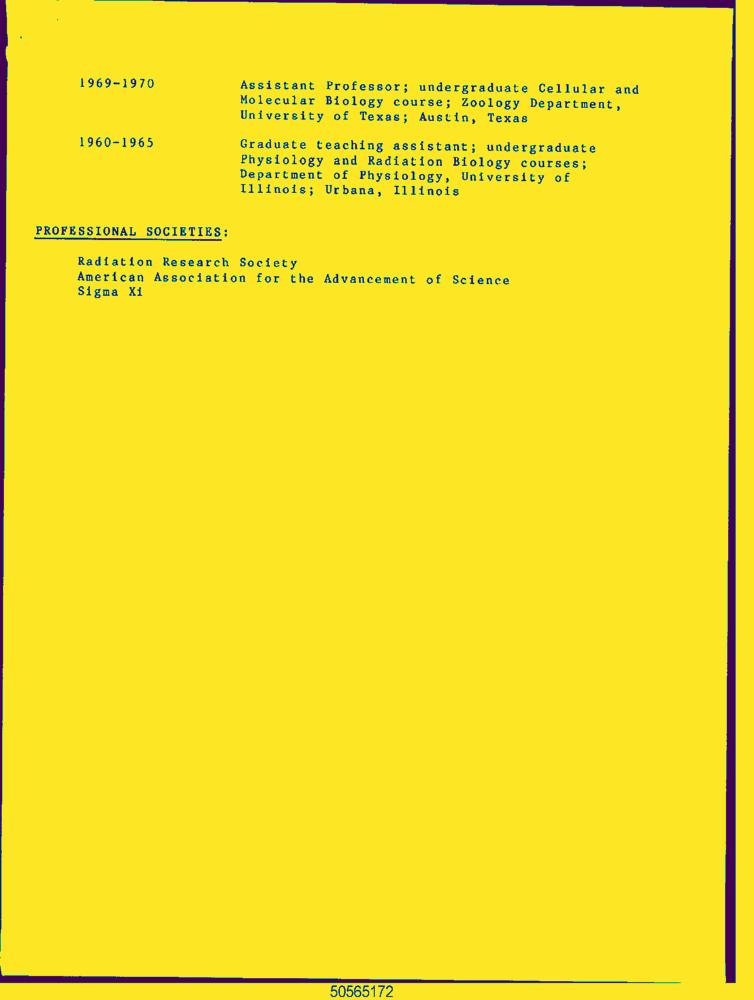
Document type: Resume-Doc